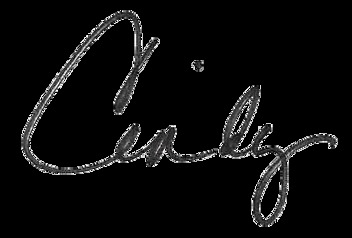
Signature of: cynthia armour coyne